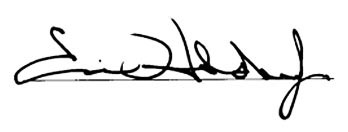
Signature of: eric holder